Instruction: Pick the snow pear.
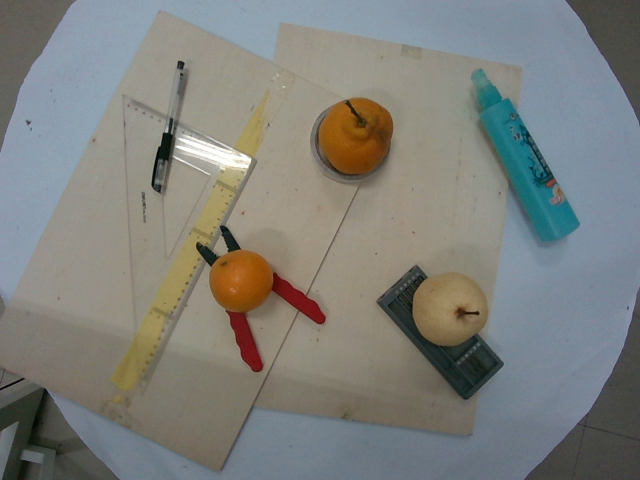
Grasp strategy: vertical